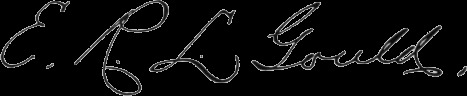
Signature of: elgin ralston lovell gould